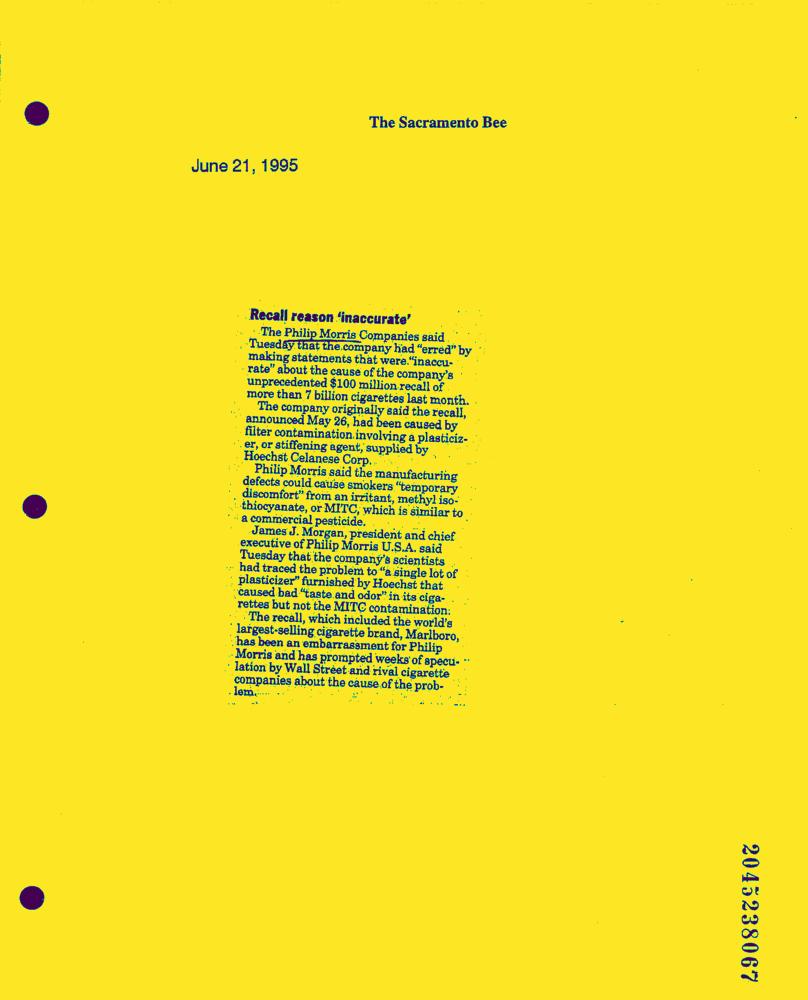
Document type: News-Article